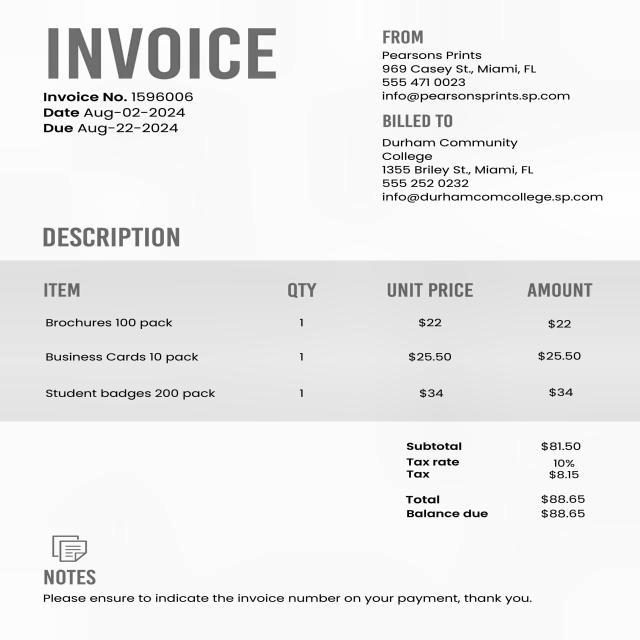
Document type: Invoice